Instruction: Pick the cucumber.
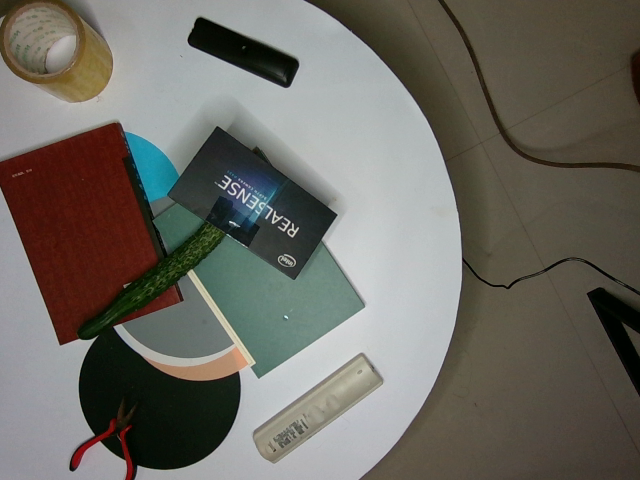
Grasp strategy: vertical